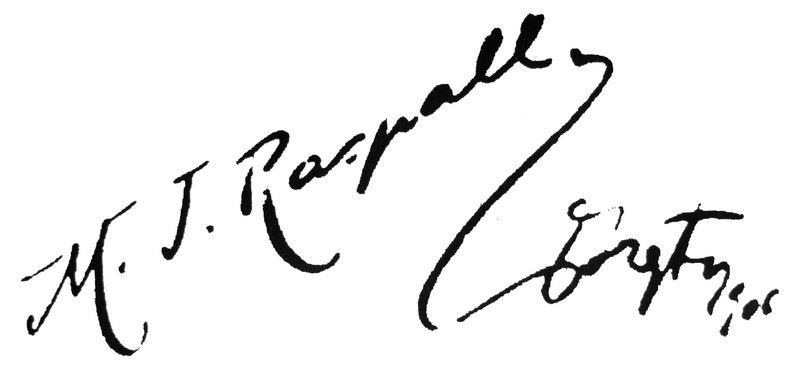
Signature of: manuel joaquim raspall i mayol